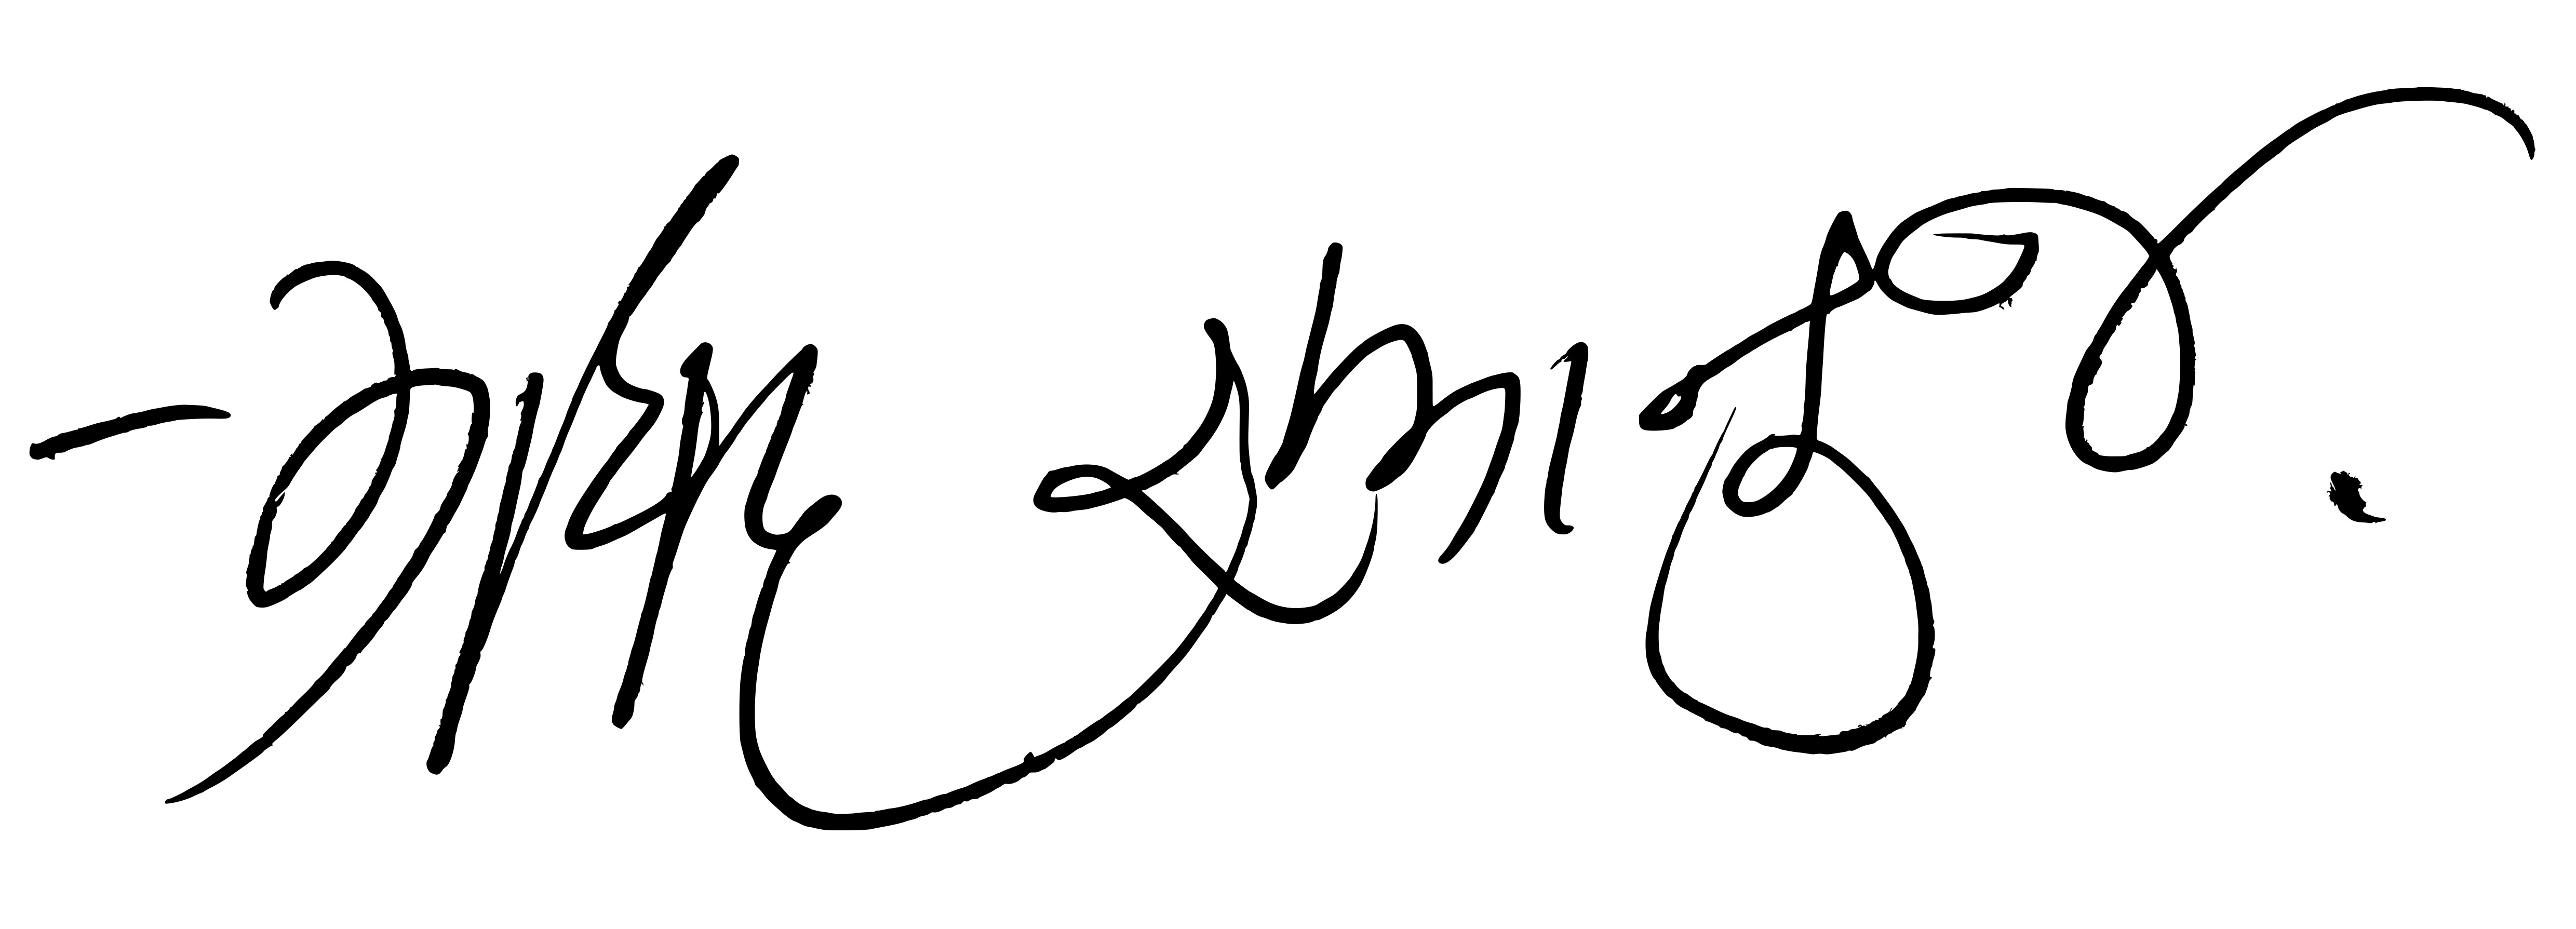
Signature of: madhav ramanuj